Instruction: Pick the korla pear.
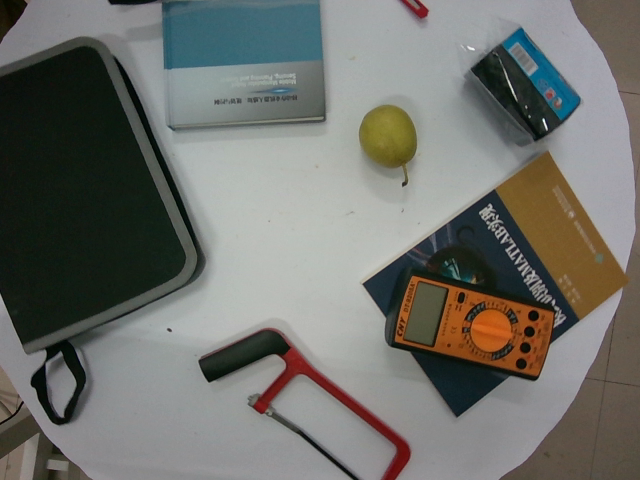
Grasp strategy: vertical